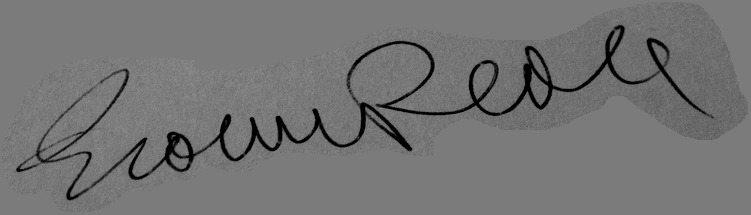
Signature of: giovanni reale